Question: Describe the condition in detail:
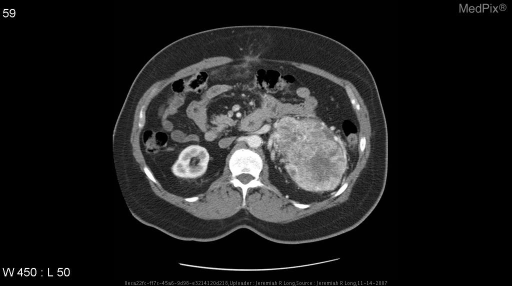
Answer: The disease is discussed as: Renal cell carcinoma (RCC) is also known as renal adenocarcinoma, hypernephroma, clear cell carcinoma, and malignant nephroma.  It is responsible for approximately 2% of adult malignancies.  Male-female ration is 1.5:1.  Age at presentation ranges from 50 to 70 years, with a median age at diagnosis of 57 years. Risk factors for RCC inclued tobacco use, long-term phenacetin use, Von Hippel-Lindau disease (VHLD), chronic dialysis, and family history.

Bilateral RCC commonly develops in patients with VHLD, tuberous sclerosis, acquired cystic kidney disease and familial RCC.  Bilateral neoplasms occur in less than 2% of patients with sporadic RCC.  This tumor may spread via local extension, hematogenously, or by the lymphatic system.

ROBSON CLASSIFICATION FOR STAGING OF RCC:
     I    - Tumor confined to renal capsule
     II   - Tumor extends throught renal capsule but is confined
            to renal fascia.  Ipsilateral adrenal may be involved
            in this stage
     IIIA - Tumor involves renal vein, IVC, or both
     IIIB - Tumor involves regional lymph nodes
     IIIC - Tumor involves regional nodes and renal venous structure
     IVA  - Direct extension of tumor through renal fascia to
            involve adjacent organs besides ipsilateral adrenal
     IVB  - Distant metastases

Treatment options include surgery (radical or partial nephrectomy), angioinfarction (arterial tumor embolization), hormonal therapy (e.g. progestins, antiestrogens, and androgens), chemotherapy, immunotherapy (Interferons), and radiation therapy.  Tumor embolization may be used to minimize blood loss during surgery or to produce palliation. Objective tumor regression after treatment with hormonal agents is achieved in less than 6% of patients. Immunotherapy is mainly used in patients with metastatic RCC after resection of primary tumors with successful results in about 20% to 30% of patients with 5% to 10% complete responses. RCC is relatively radioresistant tumor. The role of radiation therapy is primarily in preoperative reduction in the size and fixation of tumors.

CT FINDINGS IN RENAL CELL CARCINOMA
     - Most occur in the renal cortex and demonstrate an exophytic growth pattern.  They distort the renal contour and larger tumors involve both the renal cortex and medulla.  Solid tumors may be hyperdense, hypodense, or hyperdense on non-enhanced CT. Some lesions may appear heterogenous on non-enhanced scans because of hemorrhage and necrosis.  Tumor calcification occurs in approximately 30% of cases.  They may also rarely demonstrate small amounts of adipose tissue.  A combination of fat and calcification shoud suggest RCC because fat-containing AMLs do not usually calcify. Solid RCCs usually demonstrates heterogenous enhancement(>10 HU).  2% to 5% of RCCs are predominantly cystic. Filling defects (clots, tumor thrombus) in the collecting sytem and renal veins may be seen.